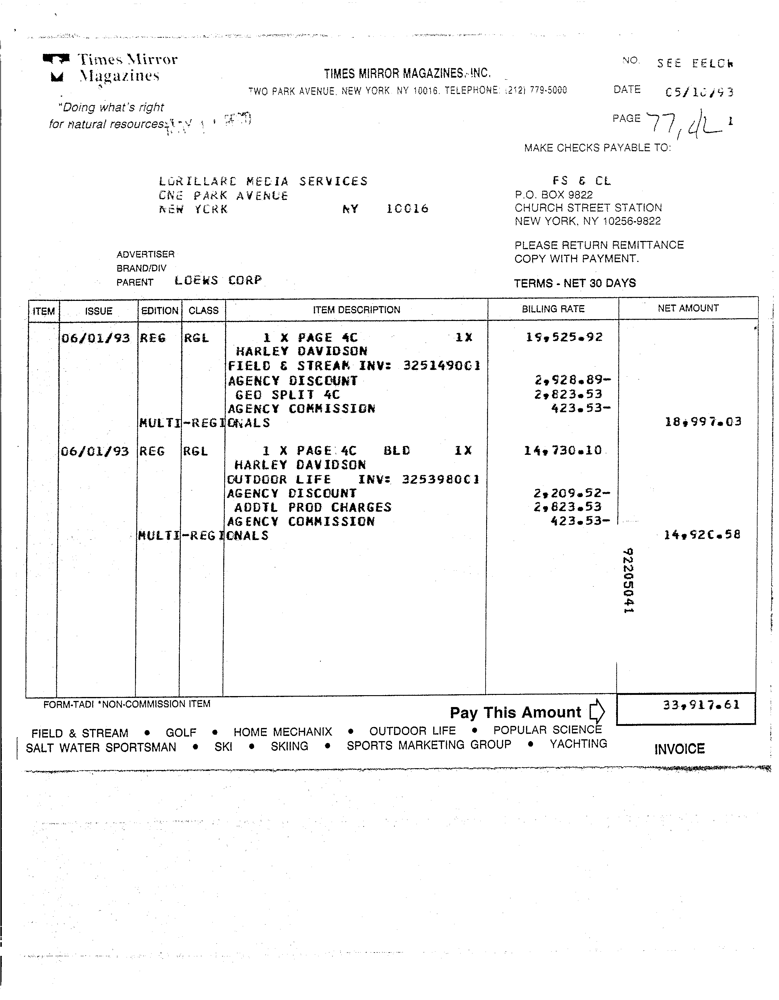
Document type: Invoice